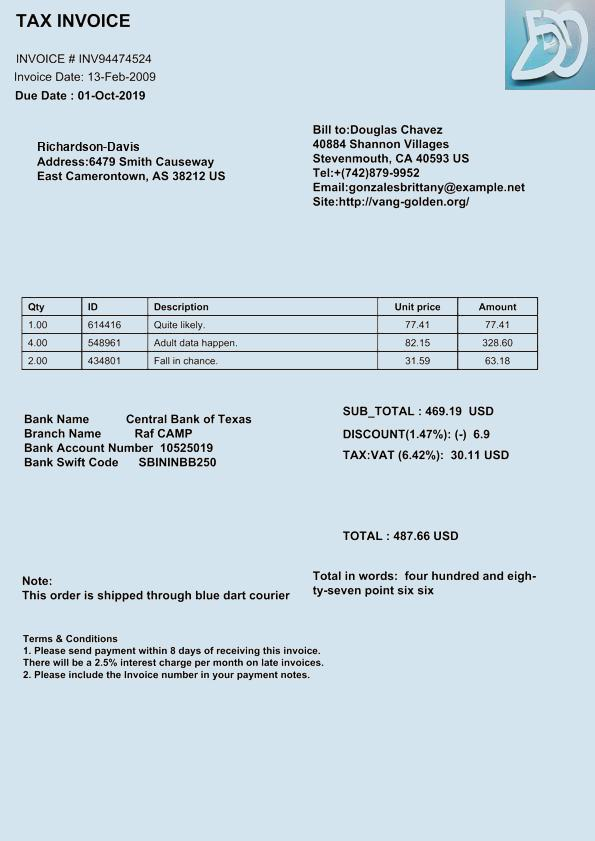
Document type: Invoice